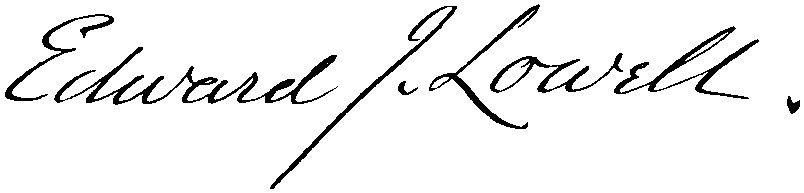
Signature of: edward jackson lowell